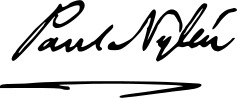
Signature of: paul nylén